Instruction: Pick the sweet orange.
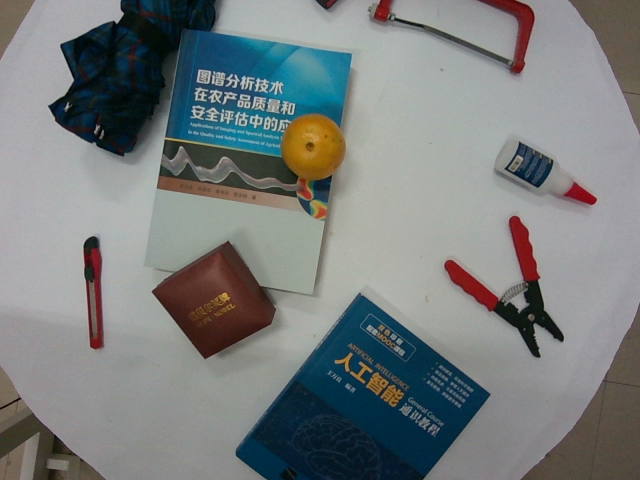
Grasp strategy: vertical